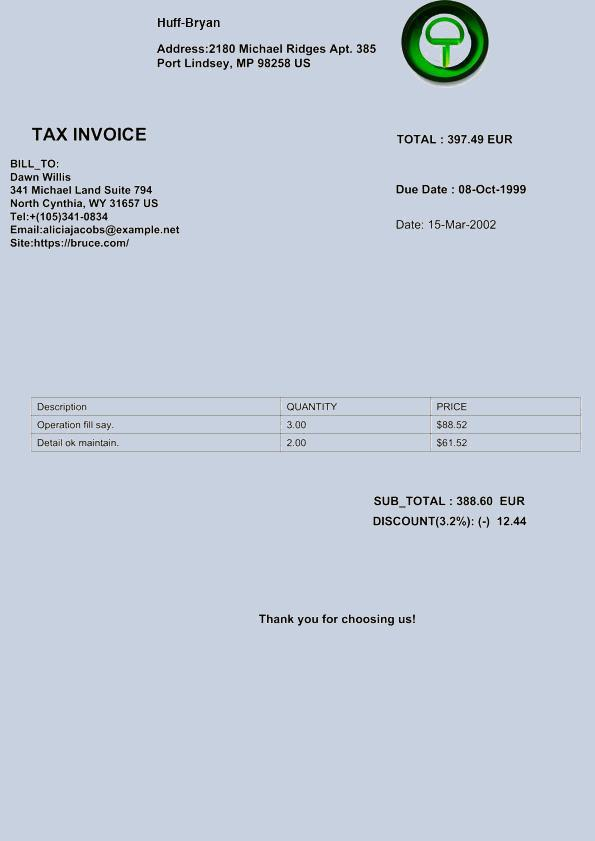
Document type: Invoice